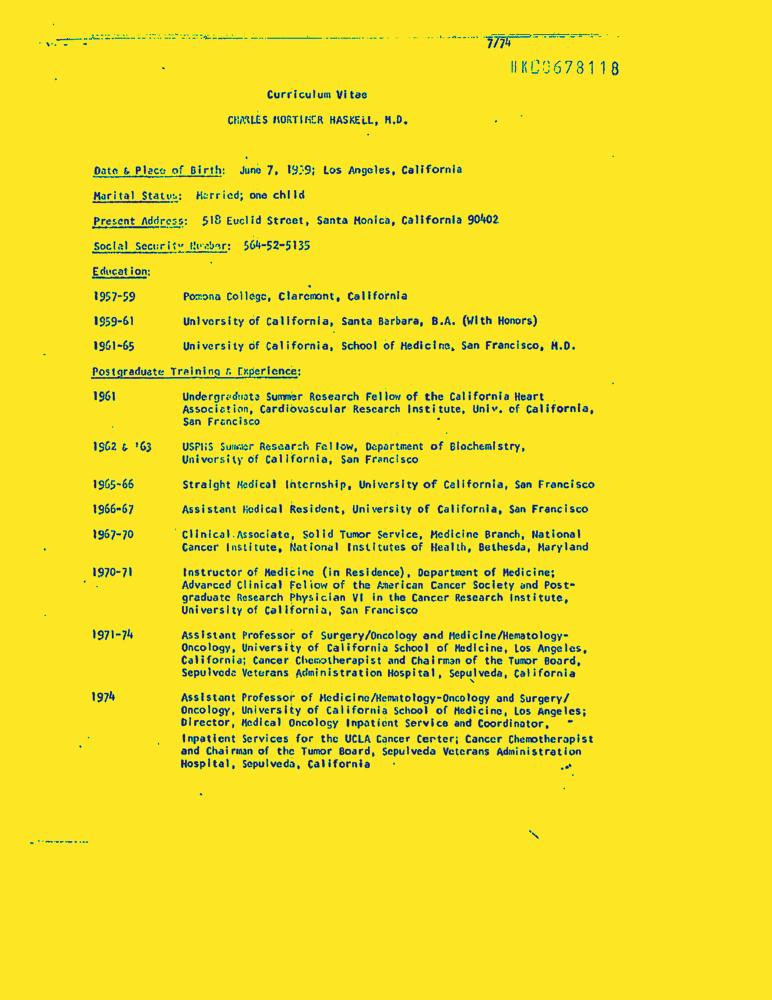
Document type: Resume-Doc